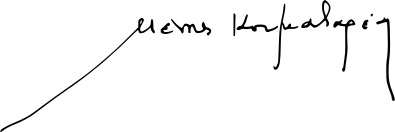
Signature of: menis koumandareas